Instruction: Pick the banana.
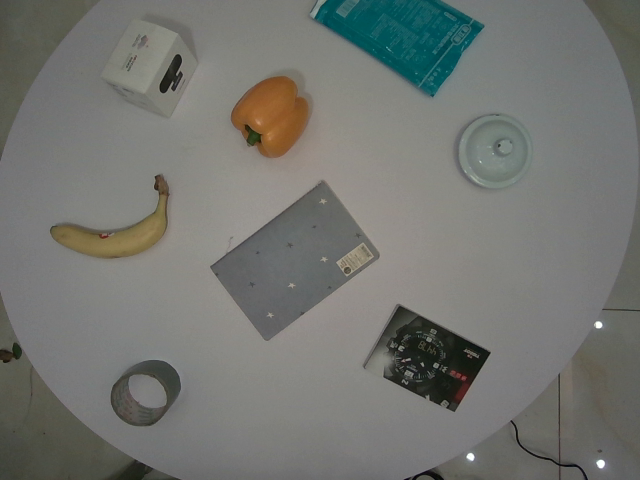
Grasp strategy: vertical